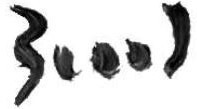
Signature of: christoph bouet